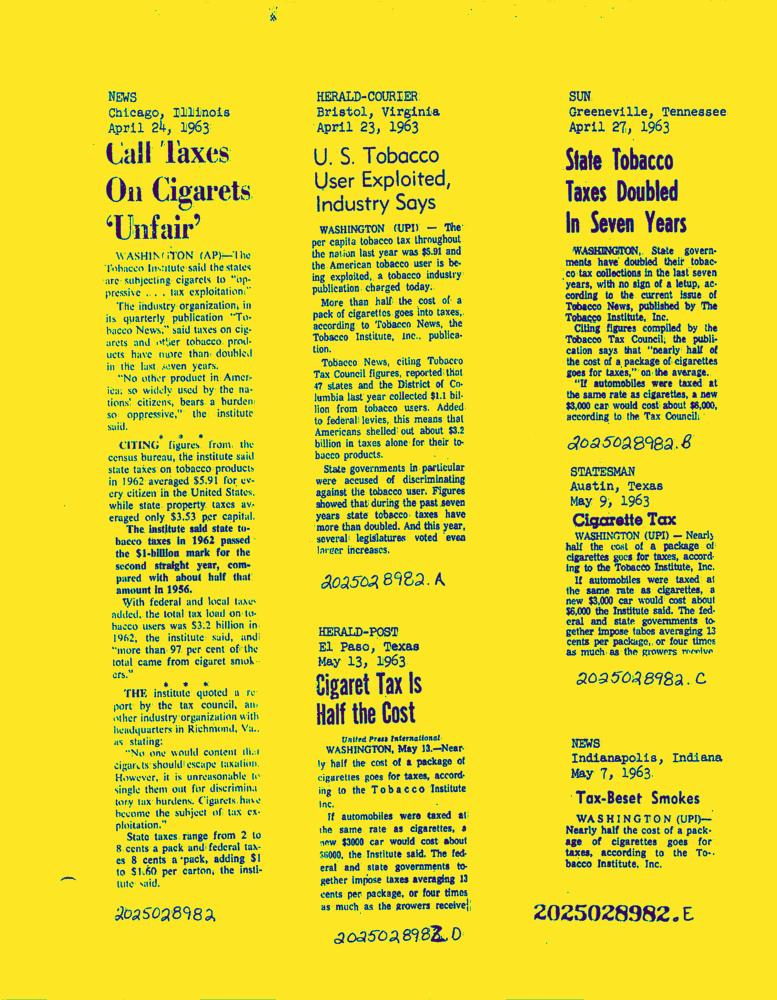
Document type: News-Article